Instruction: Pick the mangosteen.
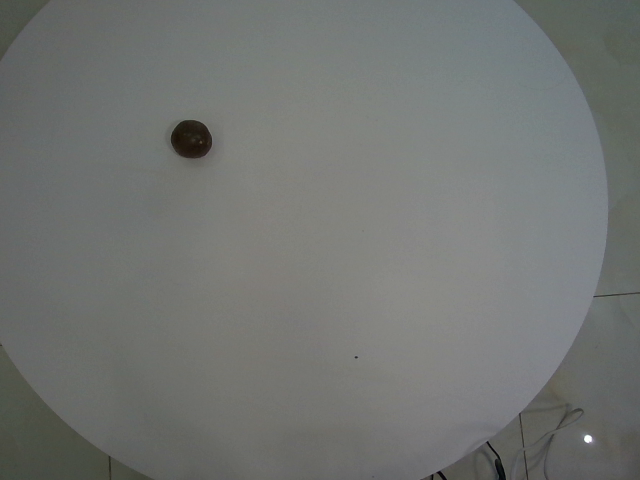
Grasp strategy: vertical